Question: What was observed in the imaging?
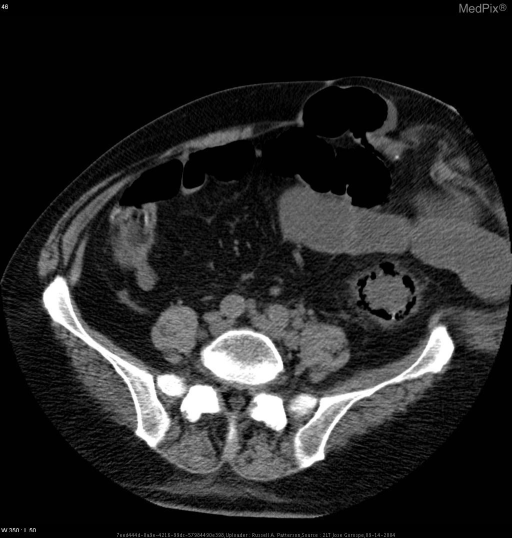
Answer: The imaging shows KUB (image 1)- pneumatosis intestinalis of large bowel;  dilated loops of small bowel, no air-fluid levelsNon-contrast CT (image 2)- pneumatosis intestinalis from splenic flexure to the sigmoid colon, no free intraperitoneal air; known ventral hernia containing small portion of transverse colon; no obstruction. Pneumatosis intestinalis (PI).